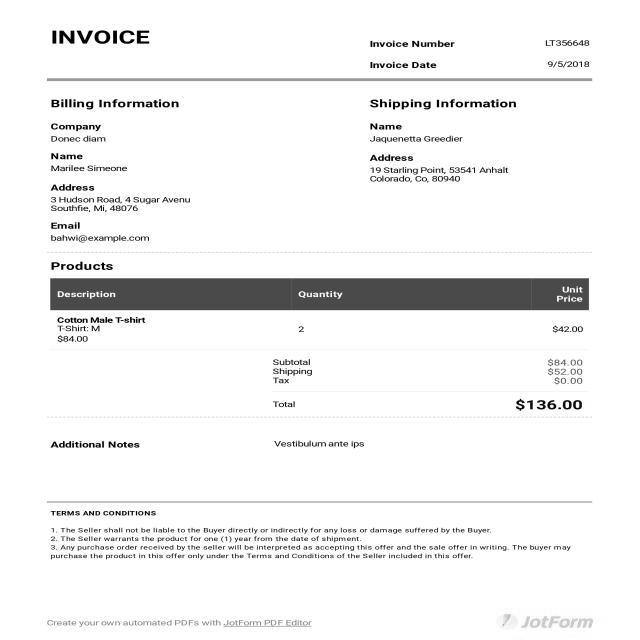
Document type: Invoice